Question: What are the imaging findings?
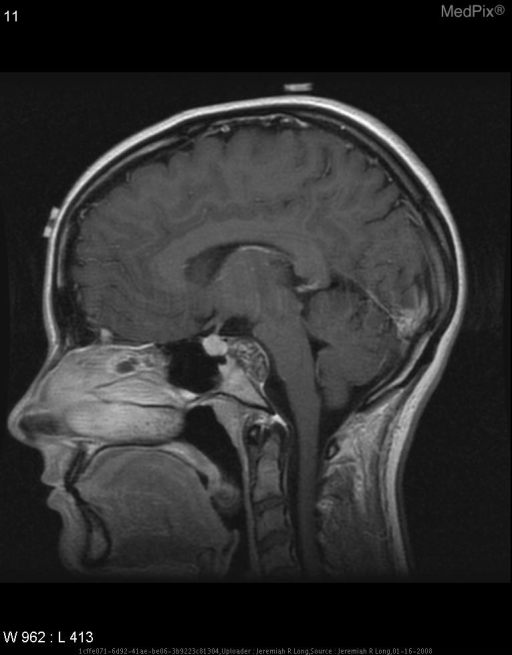
Answer: The imaging shows Multiple representative MR images are demonstrated. A sagital T1 pre-contrast shows a predominantly low signal intensity midline extra-axial clival mass with some mass effect on the pons. An axial diffusion weighted image demonstrates no restricted diffusion. Coronal FLAIR and axial T2 images demonstrate that the mass is predominantly high in signal intensity.  Post gadolinium sagital and axial (fat sat) T1 images deomstrate enhancement within the mass. Multiple representative MR images are demonstrated. A sagittal T1 pre-contrast shows a predominantly low signal intensity midline extra-axial clival mass with some mass effect on the pons. An axial diffusion weighted image demonstrates no restricted diffusion. Coronal FLAIR and axial T2 images demonstrate that the mass is predominantly high in signal intensity.  Post gadolinium sagittal and axial (fat sat) T1 images demonstrate enhancement within the mass..